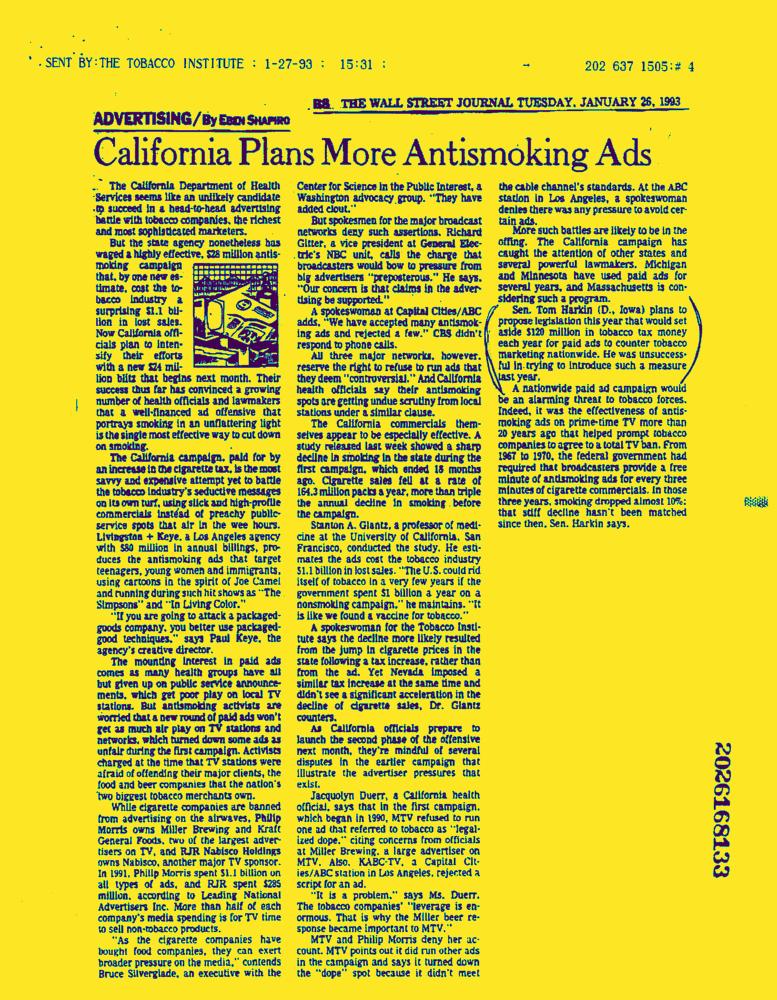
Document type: News-Article